Question: Describe the condition in detail:
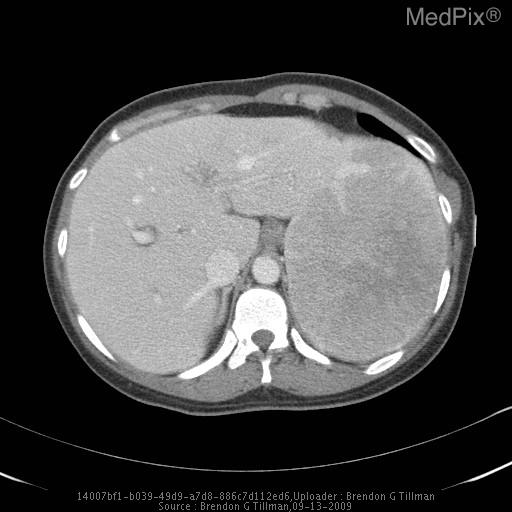
Answer: The disease is discussed as: Hepatic adenoma is a rare benign liver tumor that occurs in patients that take oral contraceptives, anabolic steroids or have glycogen storage disease.  These tumors are usually 5-10 cm in size, have a capsule and are made up of benign hepatocytes.

On CT, hepatic adenomas usually are well defined and hypoattenuating.  They demonstrate early enhancement.  On MRI, hepatic adenomas can be hyperintense, hypointense or isointense on T1.  On T2 they are isointense to hyperintense.  Early arterial enhancement is seen with the lesion appearing isointense on delayed images.

Differential diagnosis includes focal nodular hyperplasia, fibrolamellar hepatocellular carcinoma and hypervascular metastatic disease. Focal nodular hyperplasia is typically isointense on T1 and T2 images.  There is also early enhacment seen.  However, a central scar is usually seen in FNH and not in hepatic adenomas.  Fibrolamellar HCC is usually large, heterogeneous, and contains calcificaltions.  Lymphadenopathy is seen in majority of patients.  In metastatic disease, there are usually multiple lesions that are T1 hypointense, T2 markedly hyperintense.  Fat and hemorrhage is common in adenomas but rare in metastases.

Treatment of hepatic adenomas is controversial.  It usually involves cesation of oral contraceptives.  Some literature advocates removal of the lesion due to risk of hemorrhage and malignant transformation.